Question: Explain the disease:
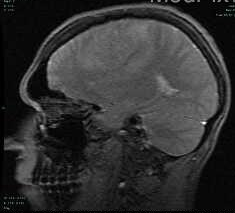
Answer: The disease is discussed as: The most common extraaxial neoplasm of the brain, meningiomas, often affect middle-aged women.  They account for 15-20% of all primary brain tumors. They are most commonly found in the parasagittal dura, convexities, sphenoid wing, cerebellopontine angle cistern, and olfactory groove.  Up to 90% are supratentorial, and 1% occur outside the CNS (presumably due to arachnoid rests).  Less than 10% cause symptoms, with the majority discovered incidentally or at autopsy or on brain imaging.

On CT, they are typically hyperdense, with up to 20% demonstrating calcification.  On MR, they are typically well-circumscribed and iso- to hypointense on T1, iso- to hyperintense on T2, and strongly enhancing.  A dural tail is seen in up to 72%, which is thought to represent a neoplastic infiltration or a reactive fibrovascular proliferation of the meninges.  This finding is suggestive but not specific, however.  Similarly, a distinct cleft of arachnoid with trapped CSF and vessels is common.  Meningiomas typically take one of two forms, either “globose” (spherical) or “en plaque” (flat).

Meningiomas may encase and narrow vessels, and incite a varying amount of edema, depending on location (cerebral cortical lesions have more edema, basal cisterns – less).  Bony changes may be hyperostotic or osteolytic, mimicking Paget’s or fibrous dysplasia.  On angiography, the “in-law” sign has been described (coming early and staying late) with an early blush and delayed washout.  Due to their vascularity, preoperative embolization can be performed (particularly at the skull base, where the lesions may be unresectable).

Malignant meningiomas, a rare variant, demonstrate rapid growth or intraparenchymal invasion.  These are associated with a higher rate of recurrence – 75%, versus a recurrence rate of 3-7% for benign meningiomas.